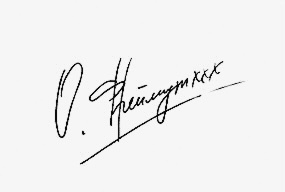
Signature of: olha freimut